Please extract the written amount, numerical amount, recipient's name, date on the cheque, and the bank's name from the image.
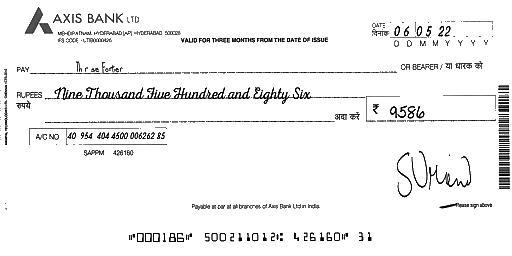
amt_in_words: Nine Thousand Five Hundred and Eighty Six
amt_in_figures: 9586
payee_name: Thérèse Fortier
bank_name: AXIS BANK
cheque_date: 06/05/22